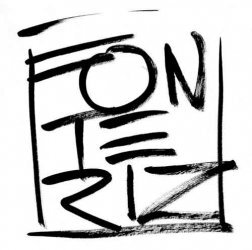
Signature of: rafa fonteriz